Question: What are the imaging findings?
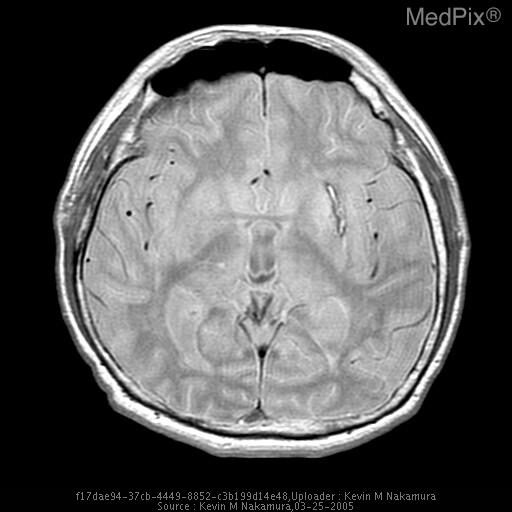
Answer: The imaging shows CT demonstrates focal high density in the region of the left putamen. Contrast was administered due to apparent vasogenic edema on the preceding non-contrast examination. A follow-up MRI performed 3 months later demonstrates evidence of residual blood products in the same region. Note the decrease in mass effect on the follow-up study. Appearance of left basal ganglia hemorrhage on 1st echo T2 weighted MRI..